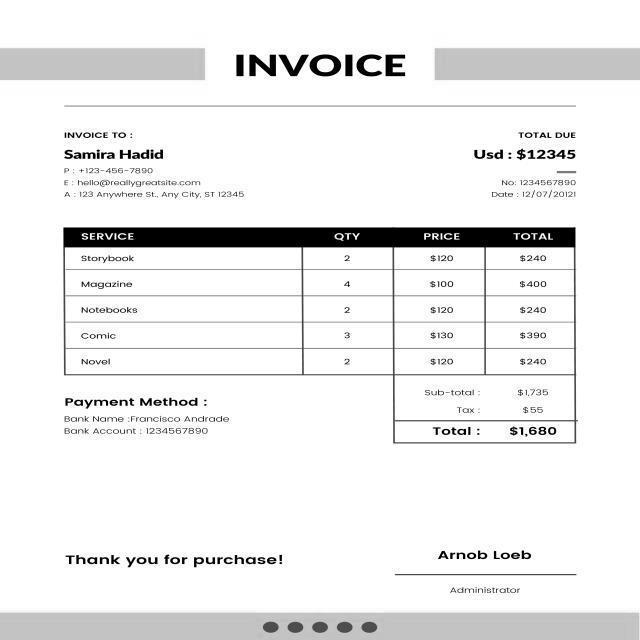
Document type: Invoice